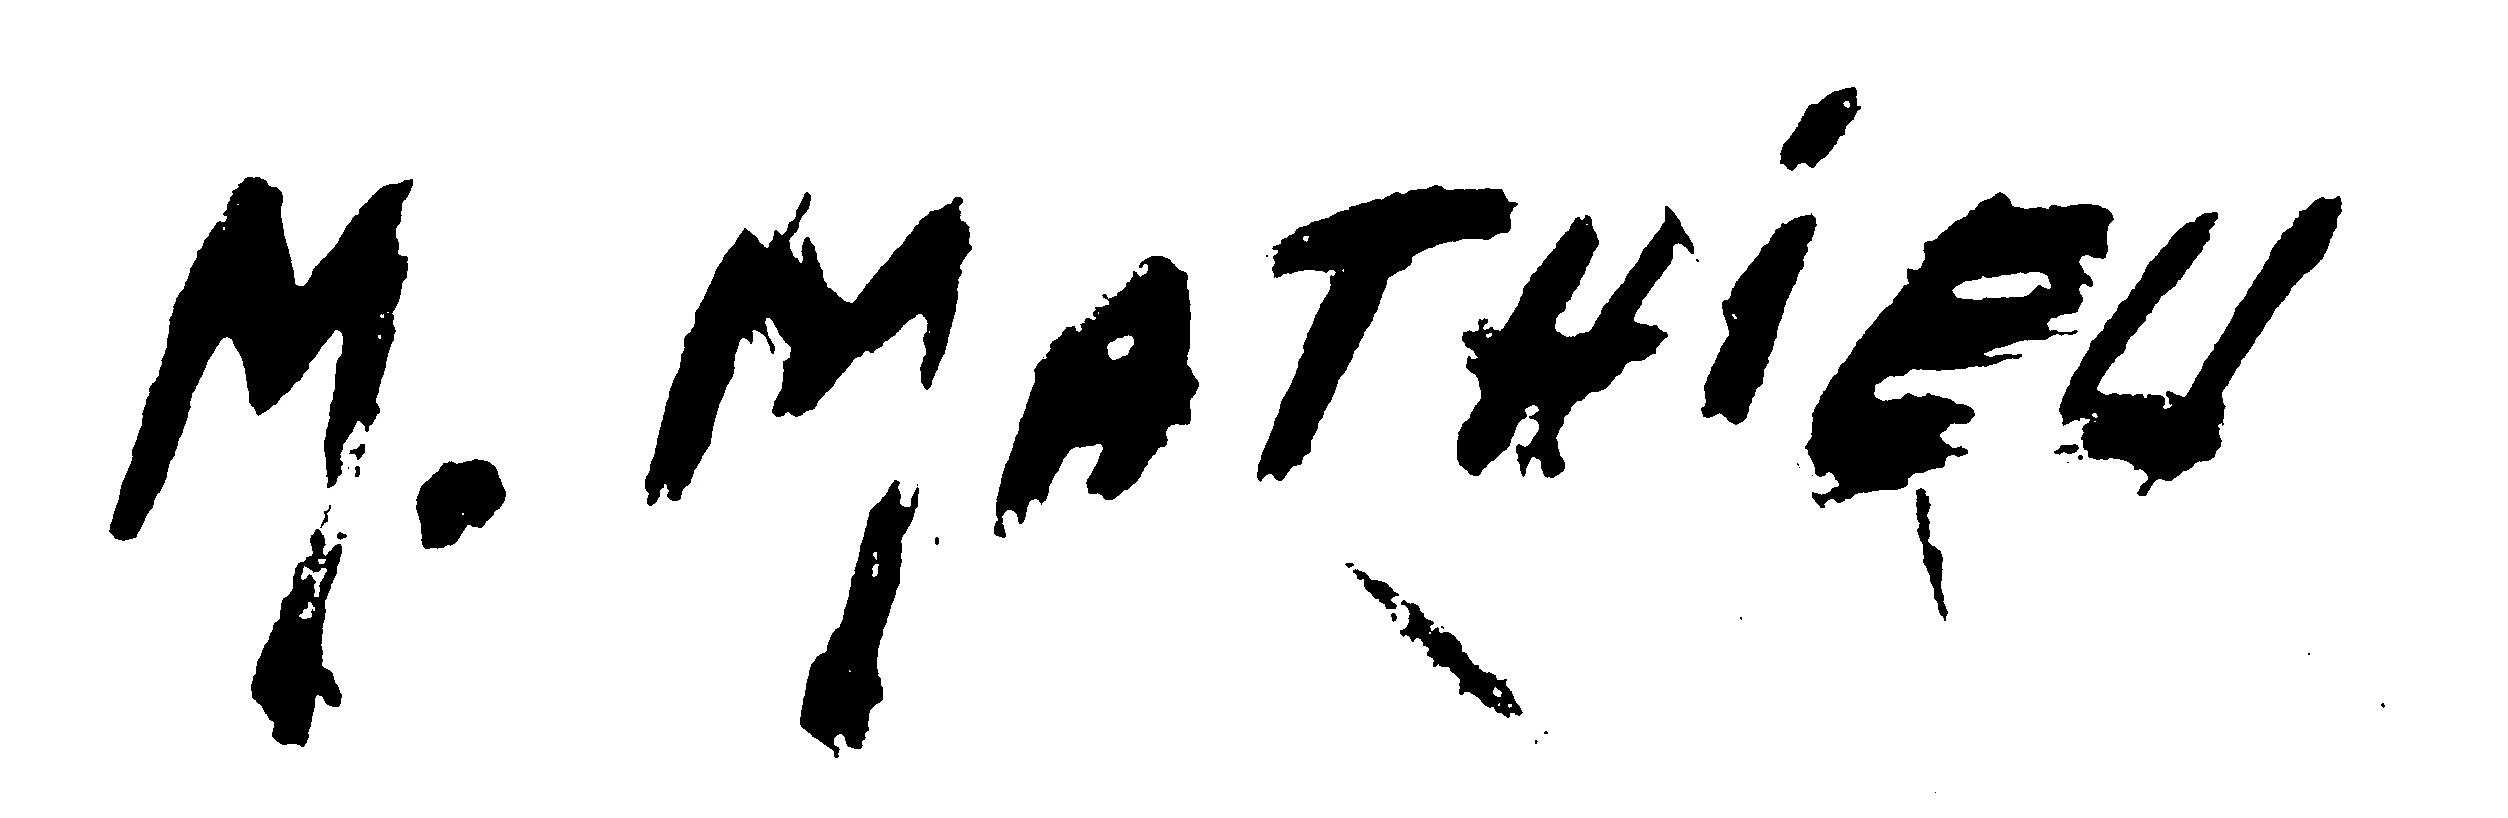
Signature of: marinette mathieu